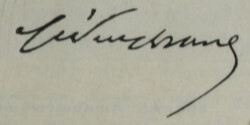
Signature of: vahan malezyan